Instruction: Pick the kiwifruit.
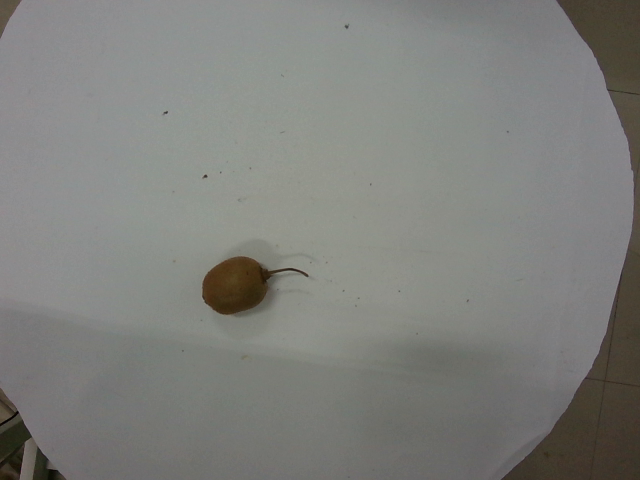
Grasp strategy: vertical